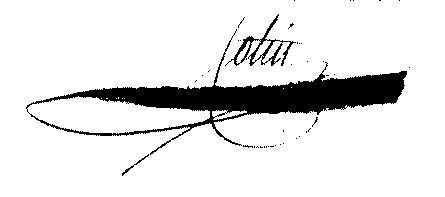
Signature of: cottin